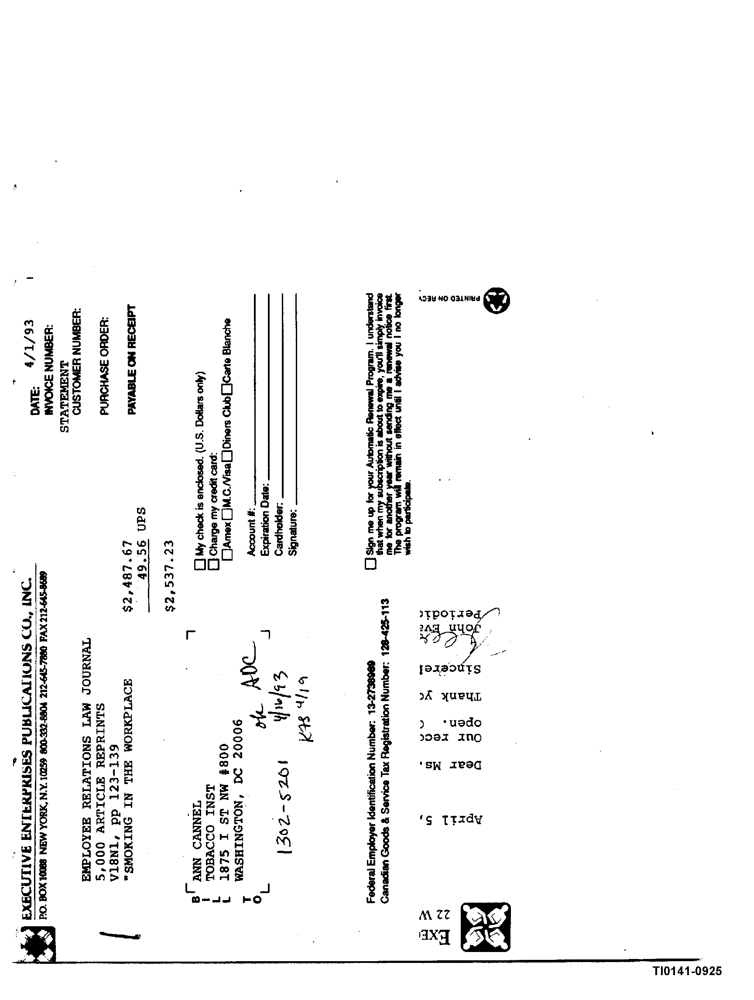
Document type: Invoice